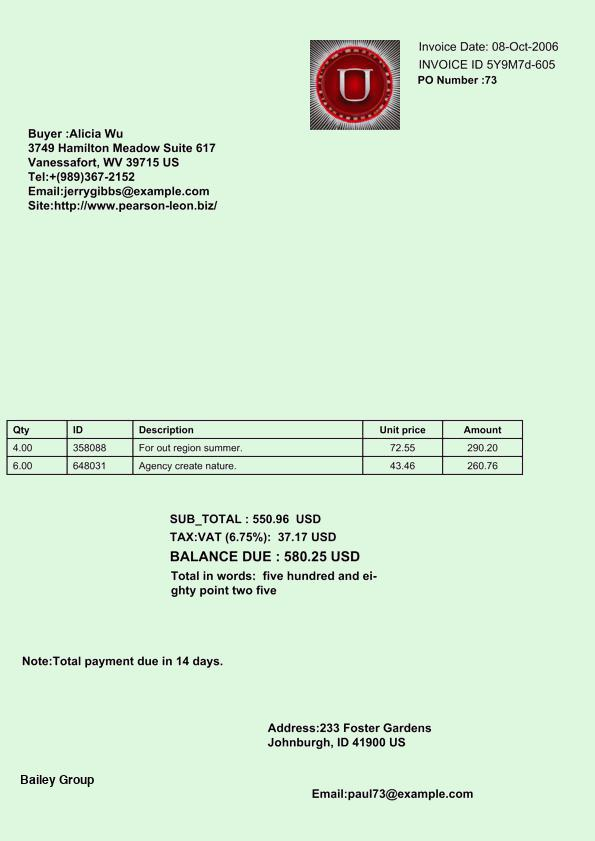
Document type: Invoice